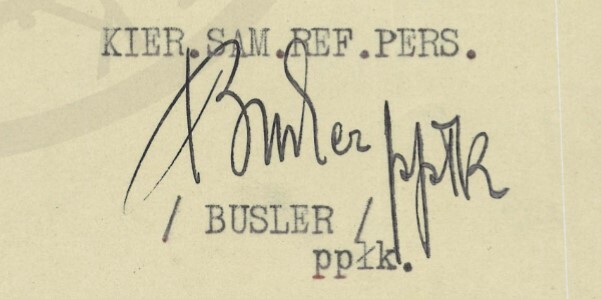
Signature of: kazimierz busler